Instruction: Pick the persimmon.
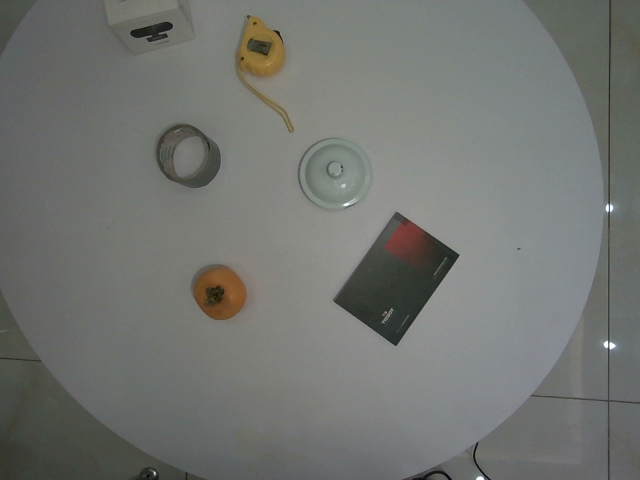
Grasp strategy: vertical